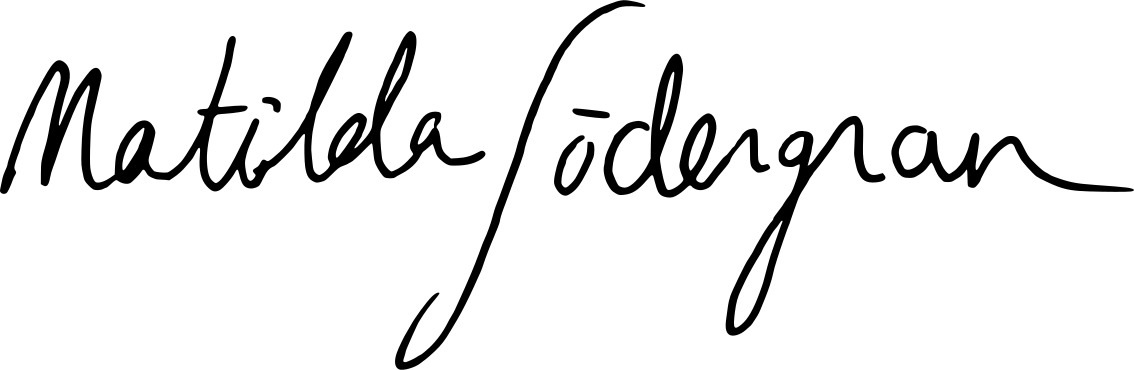
Signature of: matilda södergran